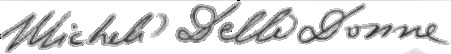
Signature of: michele delle donne